Question: Talk about the condition:
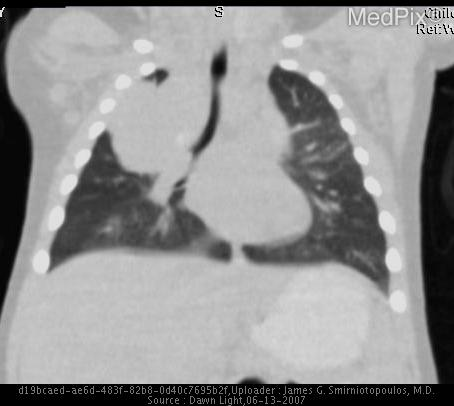
Answer: The disease is discussed as: Thoracic neuroblastoma is a neoplasm arising from sympathetic ganglia and accounts for approximately 16% of all neuroblastomas. These typically present as a posterior mediastinal mass at a median age of 0.9 years.  Other tumors arising from sympathetic ganglia include ganglioneuroblastoma and ganglioneuroma, which more commonly occur in older children.

The clinical presentation of thoracic neuroblastoma is characterized by a variety of symptoms and signs, including fever, malaise, back pain, anemia, and respiratory symptoms such as cough and shortness of breath.  Apical lesions may produce Horner's syndrome, and spinal canal involvement may cause lower limb weakness.  Rarely, patients may present with the opsoclonus cerebellar ataxia syndrome. That being said, approximately 50% of thoracic neuroblastomas are found incidentally on chest films.

Chest radiographs demonstrate a posterior mediastinal mass, which may be mistaken for pneumonia, atelectasis, or normal thymus. Rib erosion and costal separation may be evident. Calcification is often present and metastatic tumors are most often bilateral, paravertebral, and in the lower posterior mediastinum.  Computed tomography typically shows an inhomogeneously enhancing paraspinal mass. Approximately 40% of lesions show calcification, and extradural extension occurs in approximately 20%.  MRI is valuable in determining intraspinal extension, marrow involvement,  and chest wall and lymph node involvement.

Diagnosis is made with biopsy of the lesion, and complete surgical resection is the treatment of choice.  Compared to abdominal neuroblastoma, thoracic neuroblastoma presents at an earlier age and stage, and is associated with a more favorable 4-year survival rate (58% versus 48%).